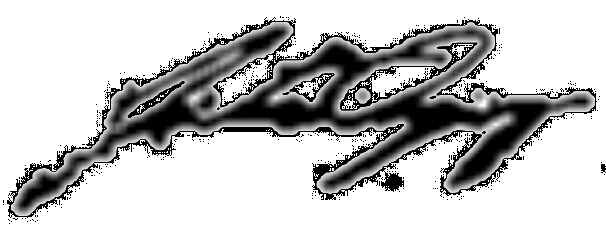
Signature of: catriona gray